Question: In what way does the history help explain the case?
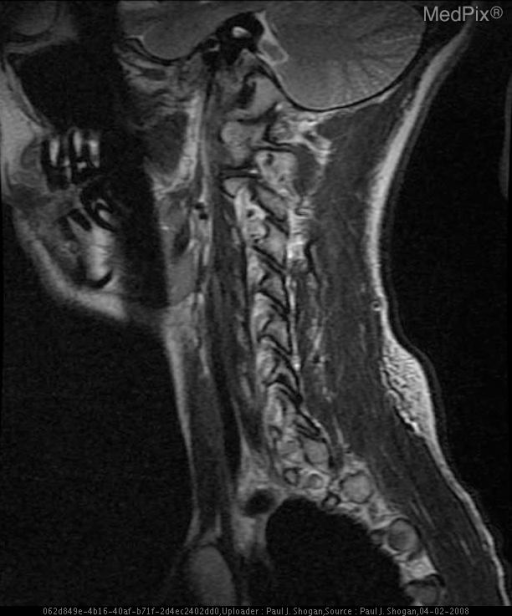
Answer: The patient's history of 28 y.o. woman, four months postpartum, with onset of neck pain, severe vertigo associated with severe vomiting, anesthesia of the right hemi-facial region and loss of sensation in the region of the left upper and lower extremities immediately following cervical chiropractic manipulation.  The patient was unsuccessfully treated for vertigo associated with Meniere’s disease. The patient underwent a second cervical chiropractic treatment 15 days later, and presented with recurrent severe vertigo and associated hemi-anesthesia and difficulty phonating.  Imaging was obtained one month following the initial chiropractic treatment is key in understanding the case.